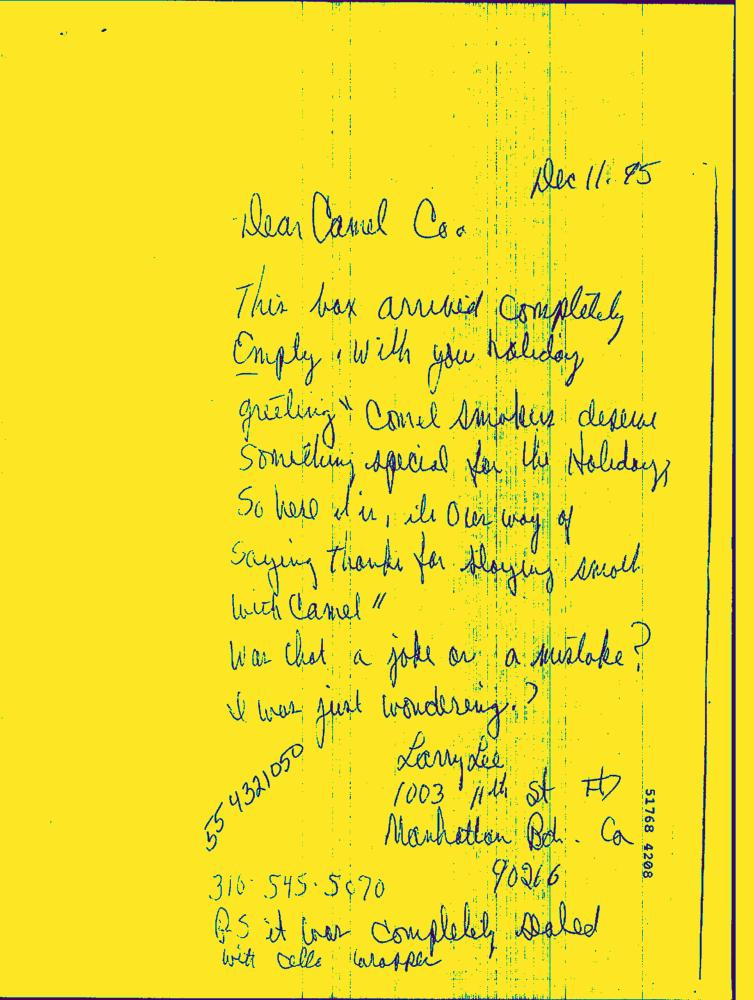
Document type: Hand-Written